Question: Describe the condition in detail:
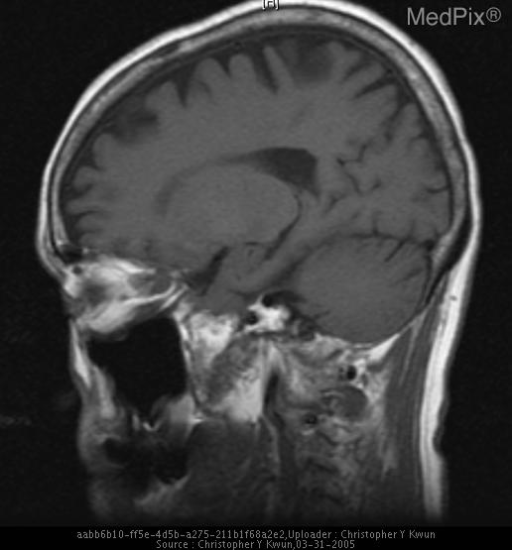
Answer: The disease is discussed as: Menigioma is the most common extra-axial neoplasm and the second most common intracranial neoplasm.  It is typically seen in middle-aged women and it is the most common tumor induced by radiation treatment.  There are many histologic varieties and subtypes.  Pediatric menigiomas are more aggressive and found in atypical or multiple locations.  Multicentric types are uncommon (1-10%) but are frequently found in association with neurofibromatosis 2 (50% of all multicentric disease).   Metastases and sarcomatous transformation are rare.
	         Location: Supratentorial 90%
                   ( 1) parasagittal dura
                   (2) convexities
                   (3) sphenoid wing
                   (4) CPA cistern.
                   Ventricles or bone.
                   Spine – 25 to 30% of all spinal tumors –                    the most common spinal tumor

	         Imaging:
                      CT - Usually slightly hyperdense.
                           Calcifications (20%).
                           Avid enhancement.
	                   Bony reaction or hyperostosis

                      MRI:  Iso-to slightly hypointense to gray
                                matter on T1W, isointense to
                                hyperintense on T2W.
                            Dural tail is non-specific sign -
                            possible benign fibrous reaction
                            Encases and narrows vessels,
                                especially in the sella region.
                            Flow voids in enlarged feeding
                                vessels.
                            Allows better distinction of cystic
                                and fatty change, full extent
                                of tumor, bony changes or
                                thrombosis.
      		            Hemorrhage (rarely)

          Angiography:   Vascular, supplied by meningeal and
                              falcine arteries.
	                 Prolonged “sunburst” blush